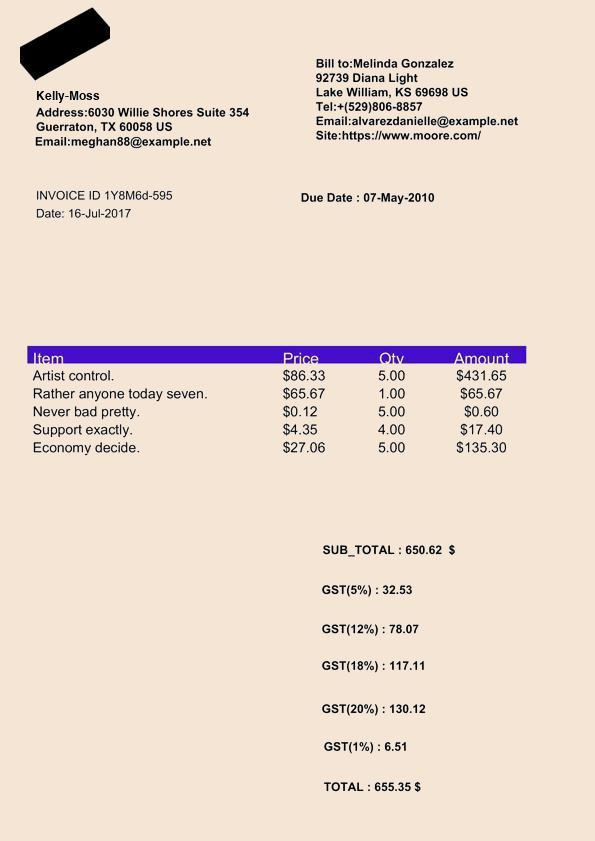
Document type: Invoice